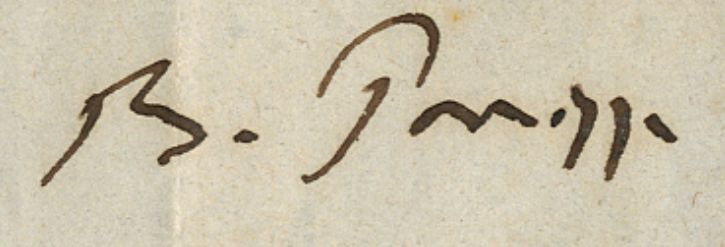
Signature of: bartolomeo panizza